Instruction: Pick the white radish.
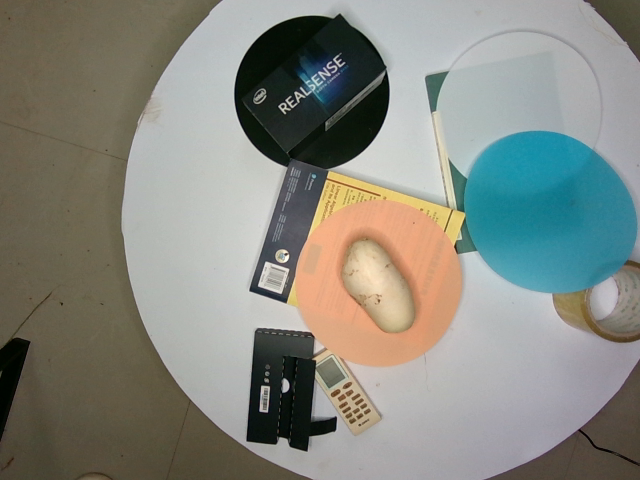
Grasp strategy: vertical